Question: What type of tax is indicated in the document, personal property or real estate?
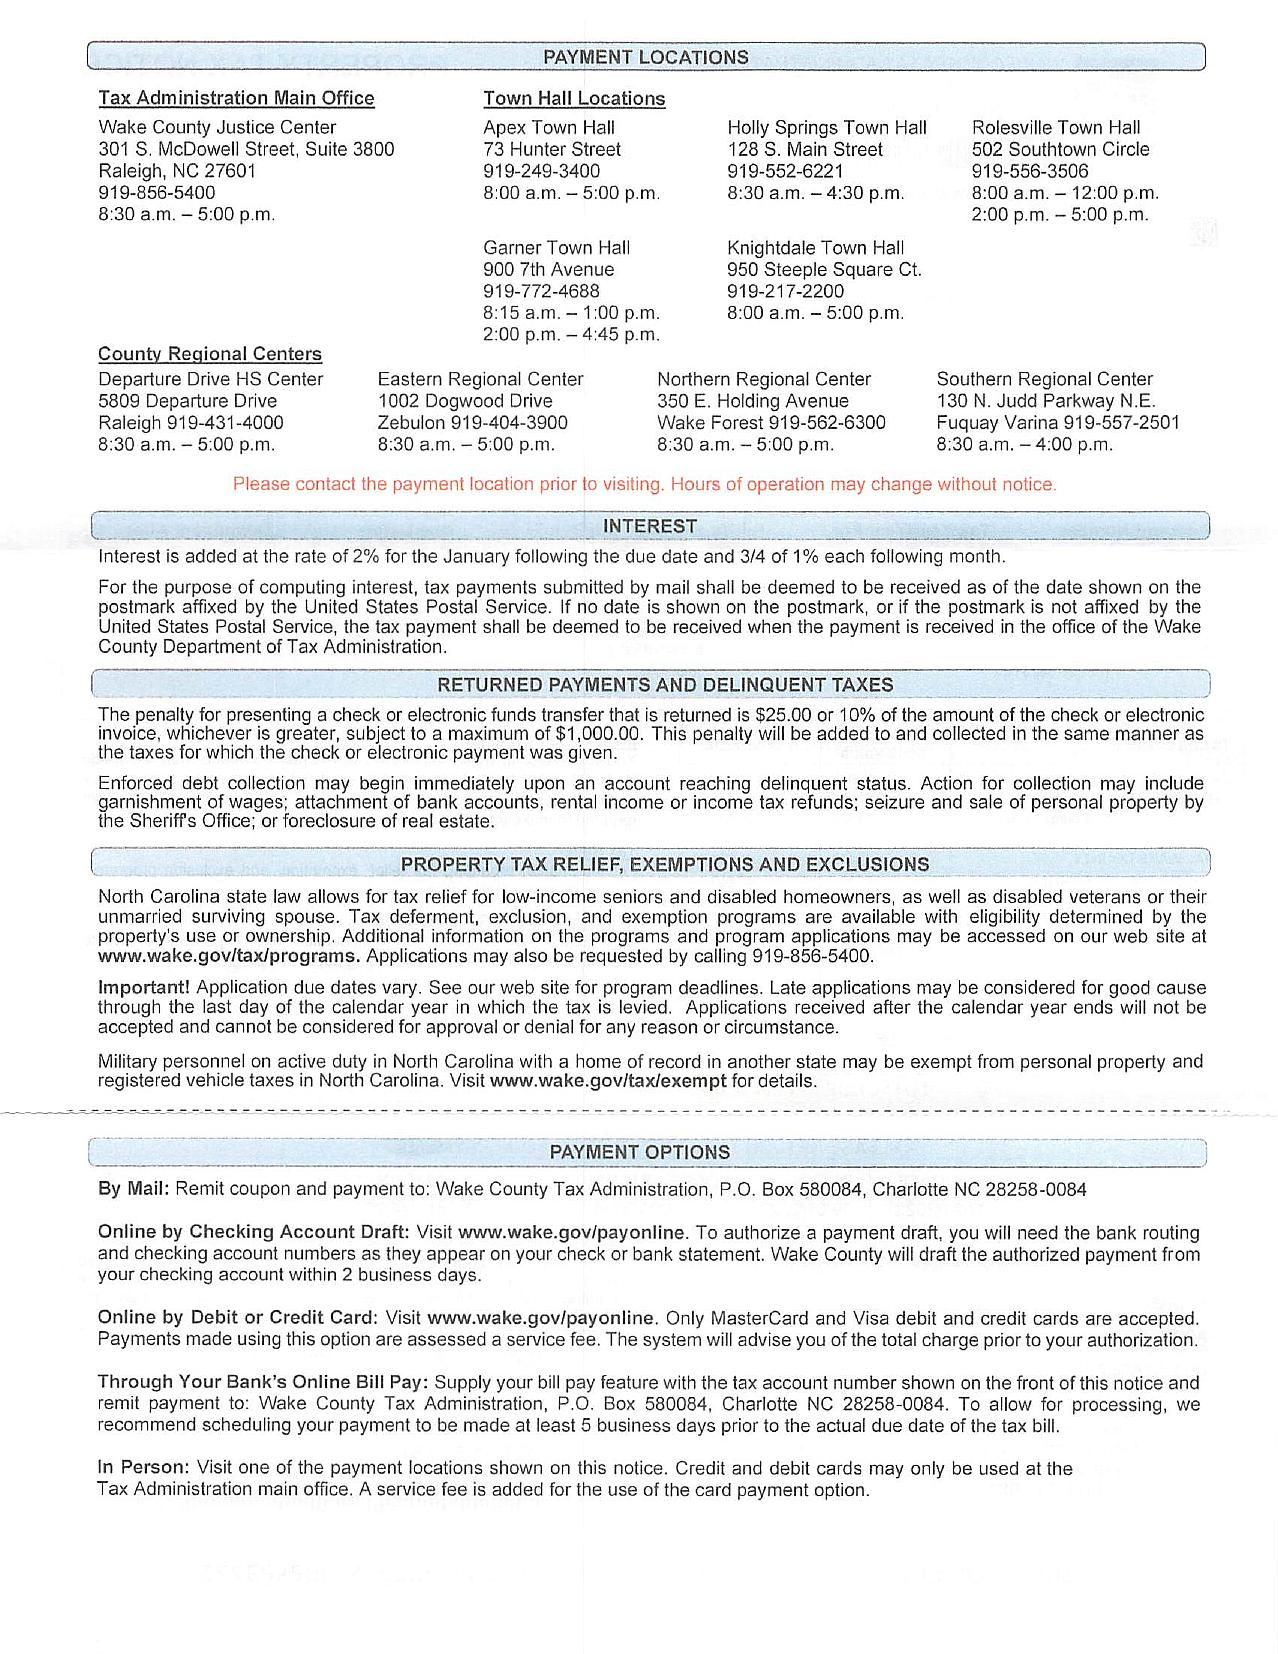
Answer: "Personal Property or Real Estate Tax"